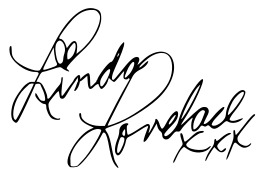
Signature of: linda lovelace